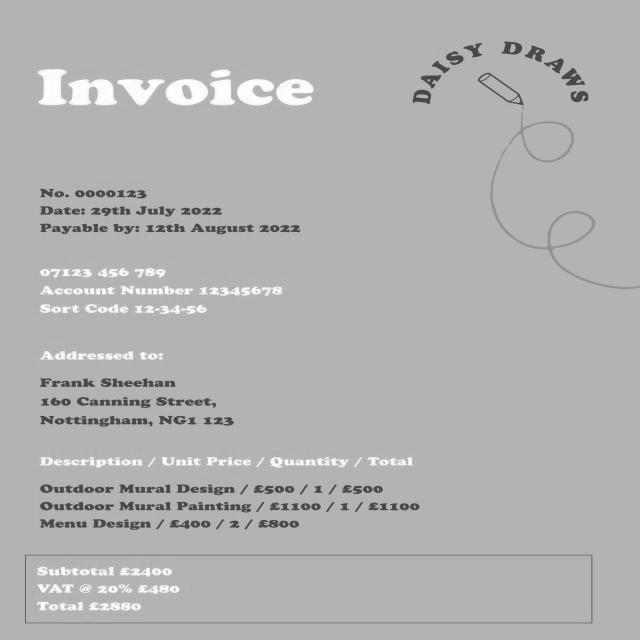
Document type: Invoice